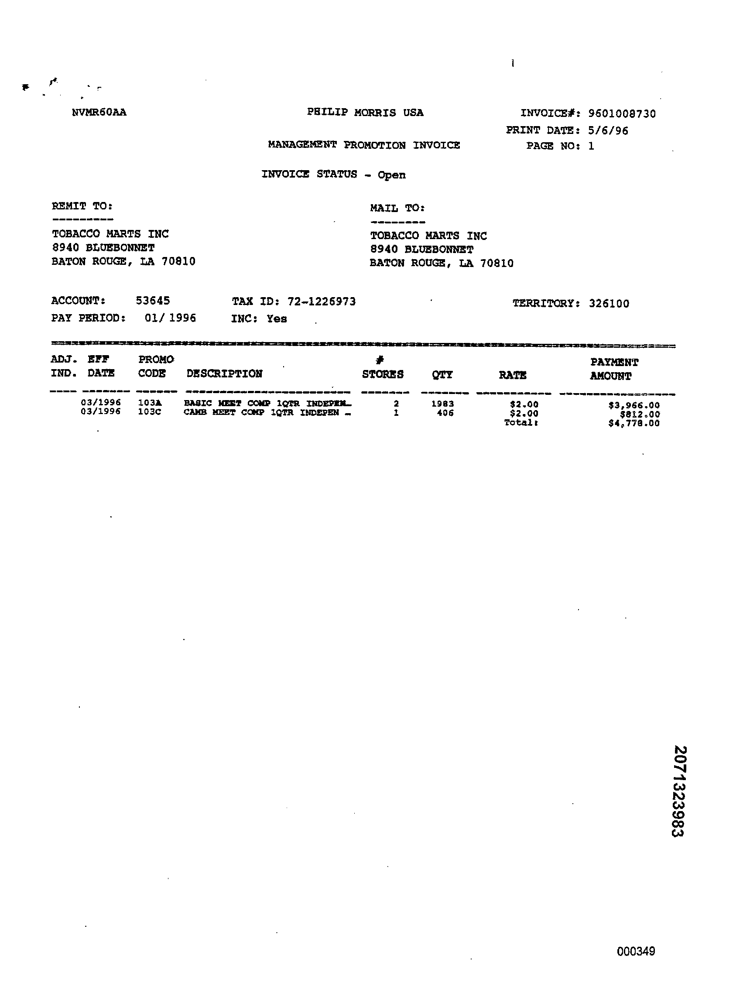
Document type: Invoice